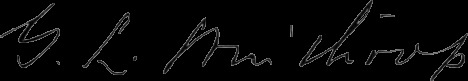
Signature of: grenville lindall winthrop